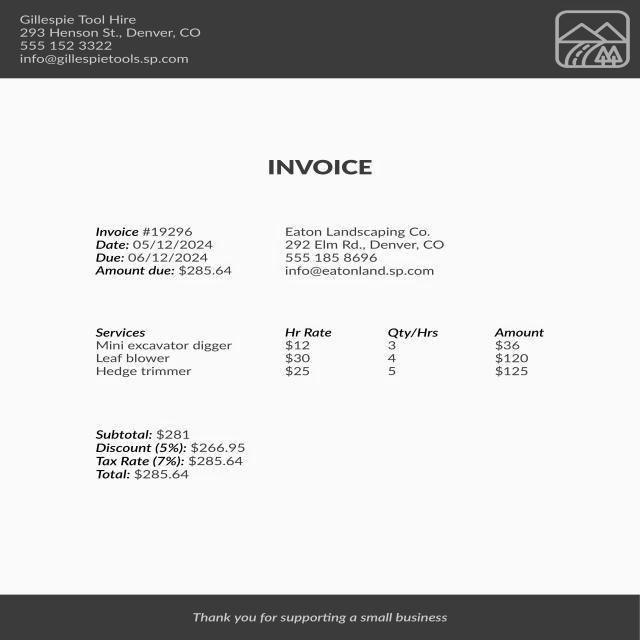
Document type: Invoice